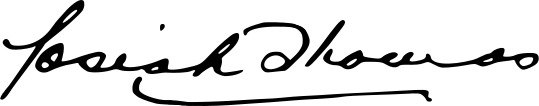
Signature of: josiah thomas